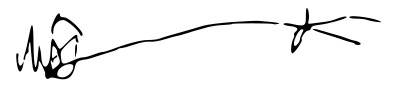
Signature of: matěj stropnický